Question: What might the diagnosis be?
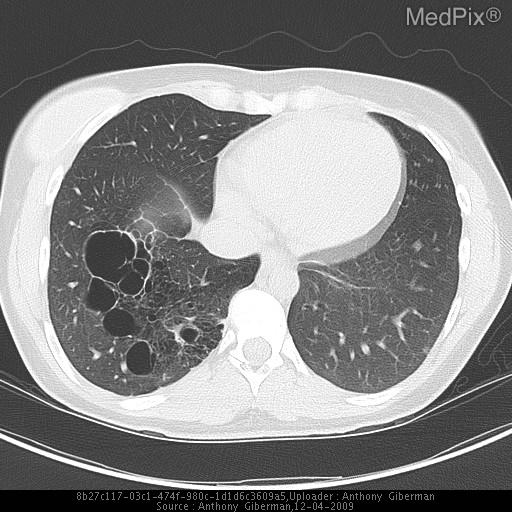
Answer: The possible diagnosis includes Congenital lesions- Intralobar pulmonary sequestration
blebs
bullae
pneumatoceles
traumatic lesions
coccidioidomycosis
Pneumocystis jiroveci pneumonia
hydatid disease
metastatic malignant lesions
bronchogenic carcinomas
lymphomas
infections and abscesses (bacterial, fungal)
Wegener granulomatosis
rheumatoid nodule
pulmonary infarct
septic embolism
progressive massive fibrosis with pneumoconiosis lymphocytic interstitial pneumonia
bronchiectasis
congenital lesions
pulmonary lymphangioleiomyomatosis
pulmonary Langerhans cell histiocytosis
honeycomb lung associated with advanced fibrosis.